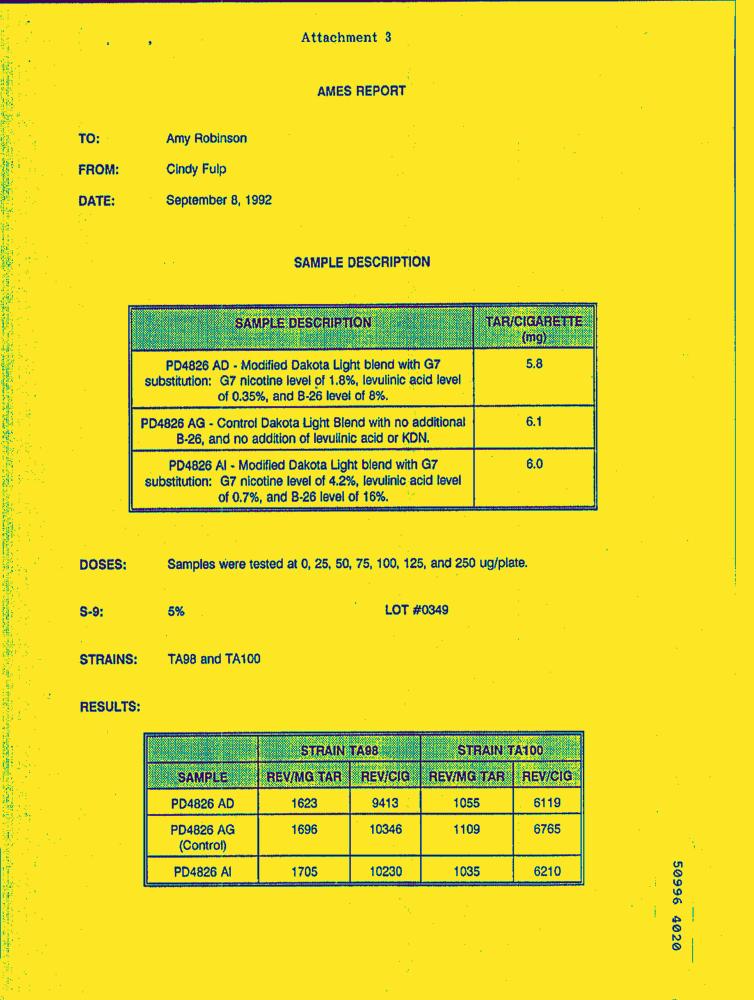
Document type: Letter-Doc